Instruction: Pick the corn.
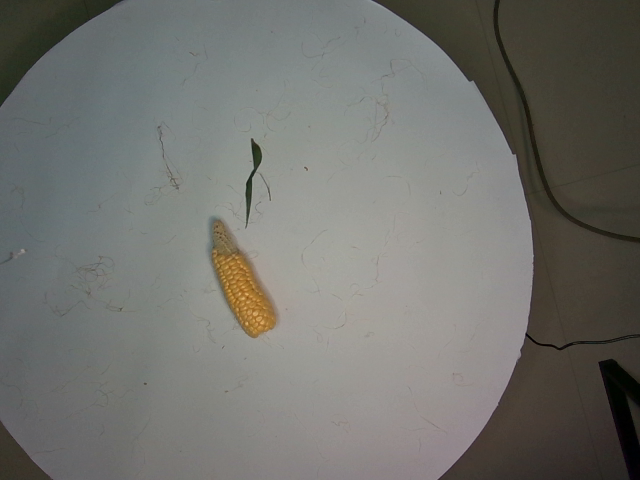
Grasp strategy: vertical